Question: What is the potential diagnosis?
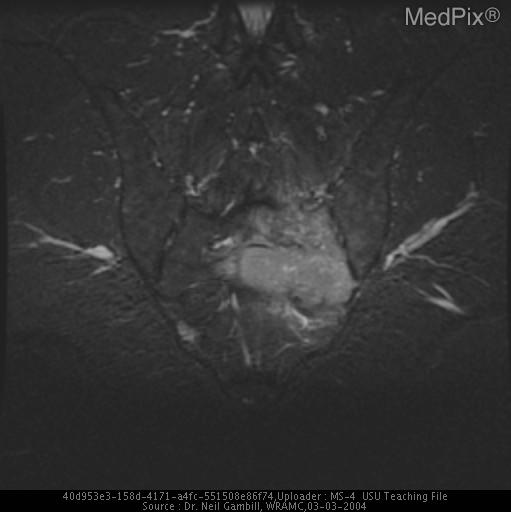
Answer: The possible diagnosis includes metastatic disease, primary bone tumor, lymphoma, multiple myeloma, giant cell tumor, and chondroma.